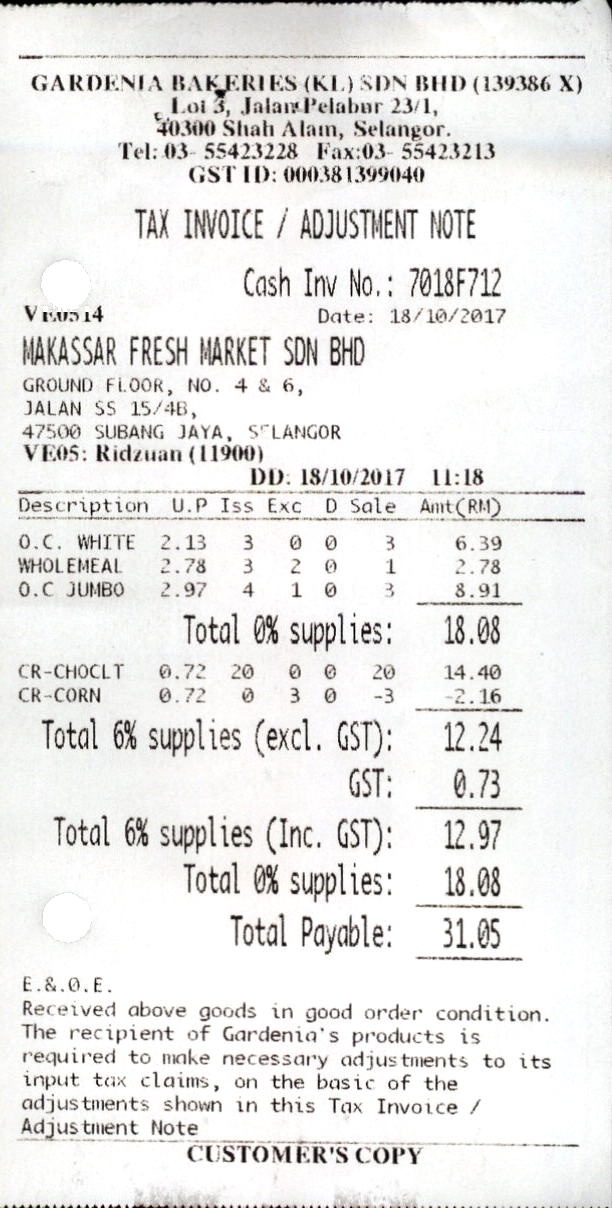
GARDENIA BAKERIES (KL) SDN BHD (139386 X)
LOT 3, JALAN PELABUR 23/1,
40300 SHAH ALAM, SELANGOR.
TEL: 03- 55423228
GST ID: 000381399040
TAX INVOICE / ADJUSTMENT NOTE
CASH INV NO.: 7018F712
VE0514
DATE: 18/10/2017
MAKASSAR FRESH MARKET SDN BHD
GROUND FLOOR, NO. 4 & 6,
JALAN SS 15/4B,
47500 SUBANG JAYA, SELANGOR
VE05: RIDZUAN (11900)
DD: 18/10/2017
DESCRIPTION
U.P
ISS
EXC
D
SALE
AMT(RM)
O.C. WHITE
2.13
3
0
0
3
6.39
WHOLEMEAL
2.78
3
2
0
1
2.78
O.C JUMBO
2.97
4
1
0
3
8.91
TOTAL 0% SUPPLIES:
18.08
CR-CHOCLT
0.72
20
0
0
20
14.40
CR-CORN
0.72
0
3
0
-3
-2.16
TOTAL 6% SUPPLIES (EXCL. GST):
12.24
GST:
0.73
TOTAL 6% SUPPLIES (INC. GST):
12.97
TOTAL 0% SUPPLIES:
18.08
TOTAL PAYABLE:
31.05
E.&.0.E.
RECEIVED ABOVE GOODS IN GOOD ORDER CONDITION.
THE RECIPIENT OF GARDENIA'S PRODUCTS IS
REQUIRED TO MAKE NECESSARY ADJUSTMENTS TO ITS
INPUT TAX CLAIMS, ON THE BASIC OF THE
ADJUSTMENTS SHOWN IN THIS TAX INVOICE /
ADJUSTMENT NOTE
CUSTOMER'S COPY
FAX:03- 55423213
11:18